Question: Which state is mentioned in the document?
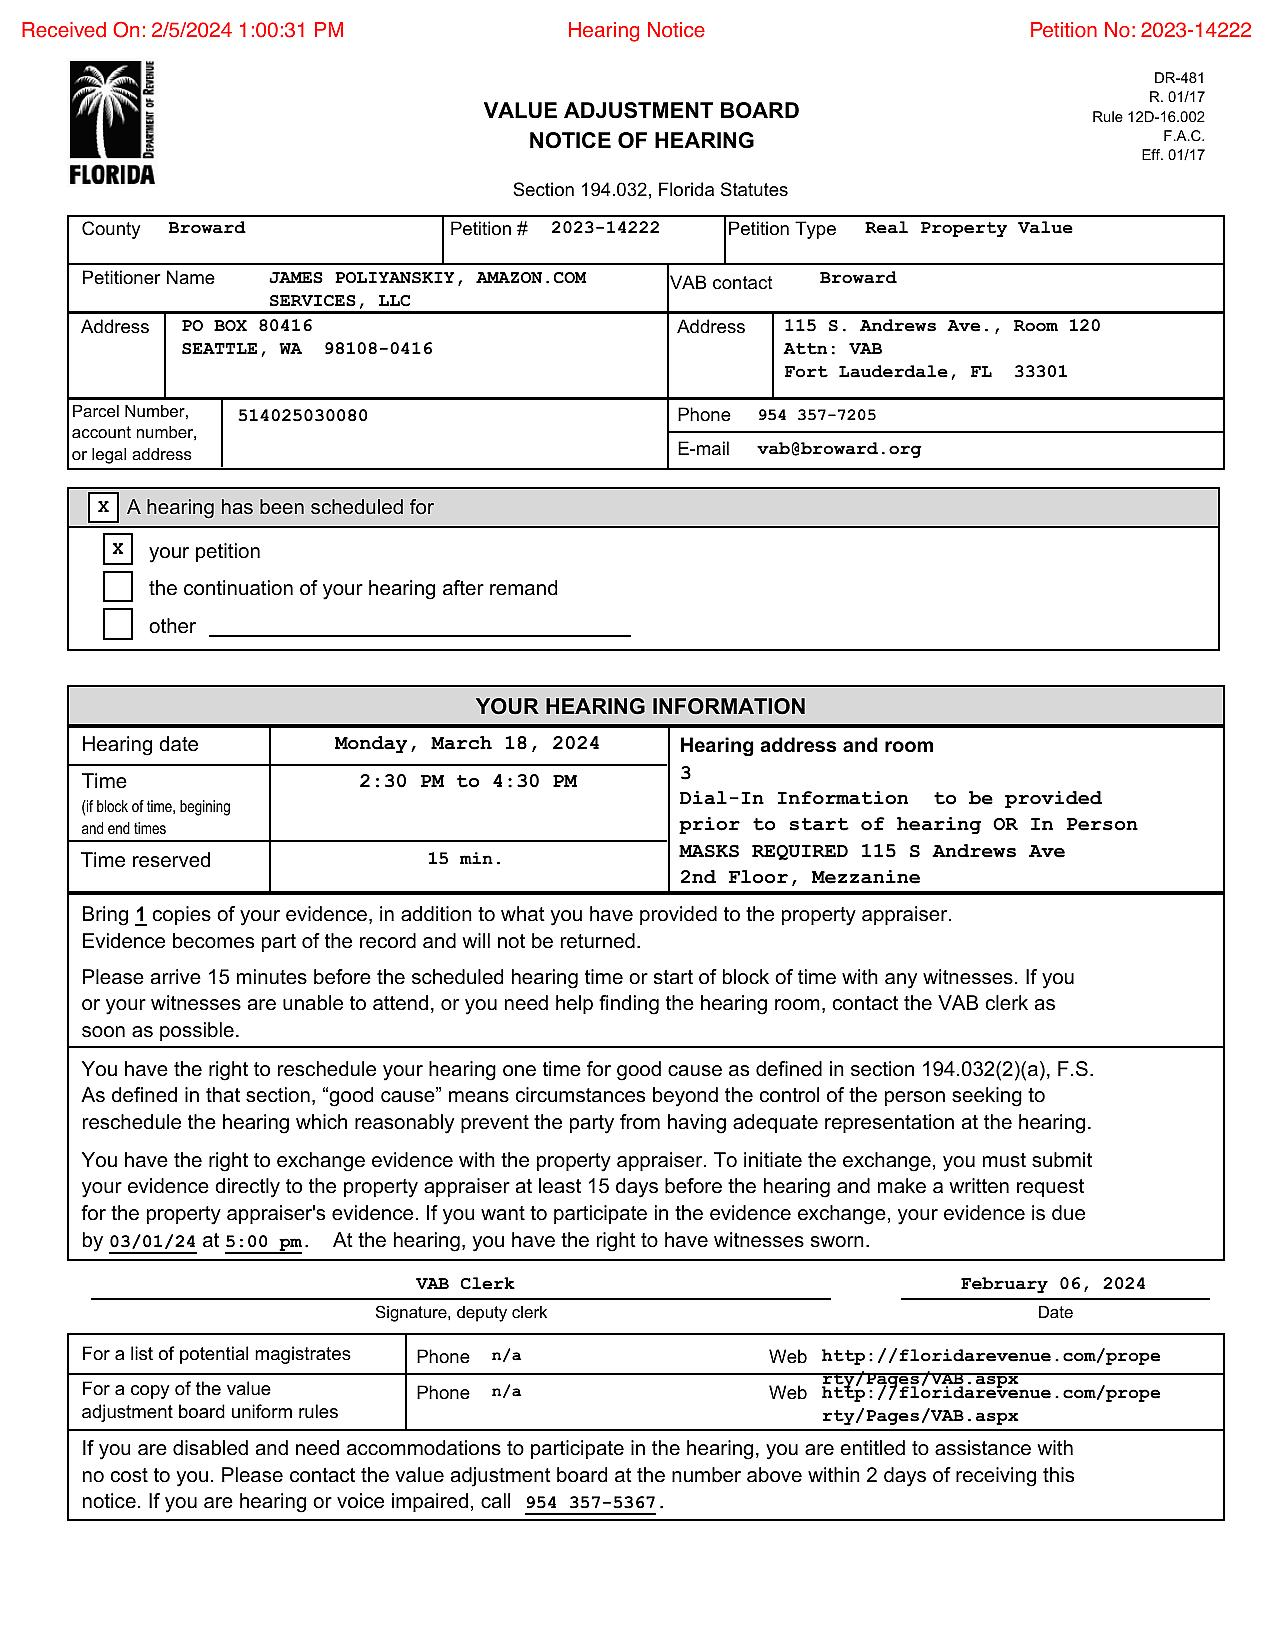
Answer: "Florida"